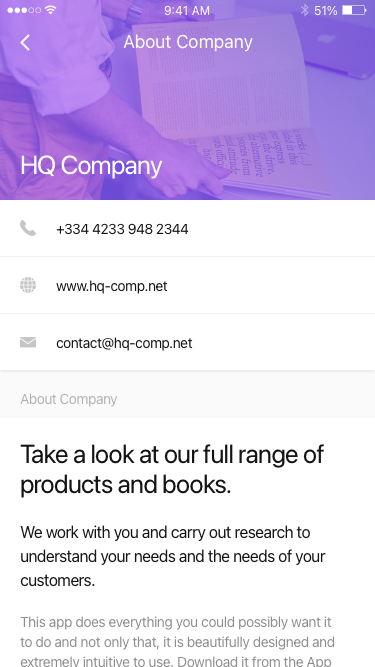
Text in this UI design:
About Company
Take a look at our full range of products and books.
This app does everything you could possibly want it to do and not only that, it is beautifully designed and extremely intuitive to use. Download it from the App Store for FREE if you don’t mind some adverts popping up or if you prefer an ad-free experience then you can down load the ad-free version for 99p.
We work with you and carry out research to understand your needs and the needs of your customers.
+334 4233 948 2344
www.hq-comp.net
contact@hq-comp.net
HQ Company
About Company